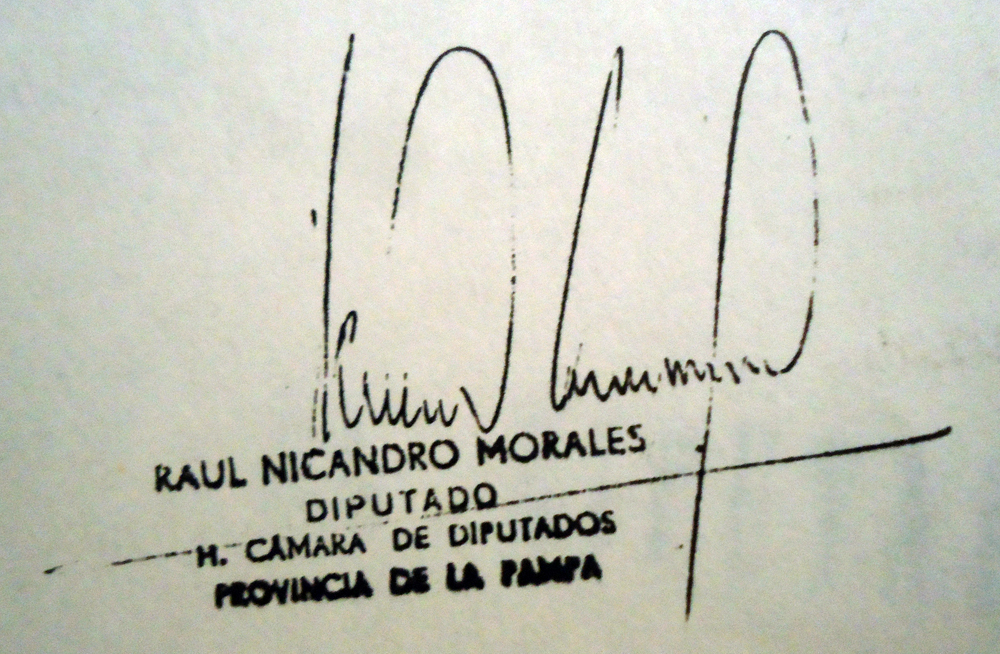
Signature of: raúl nicandro morales